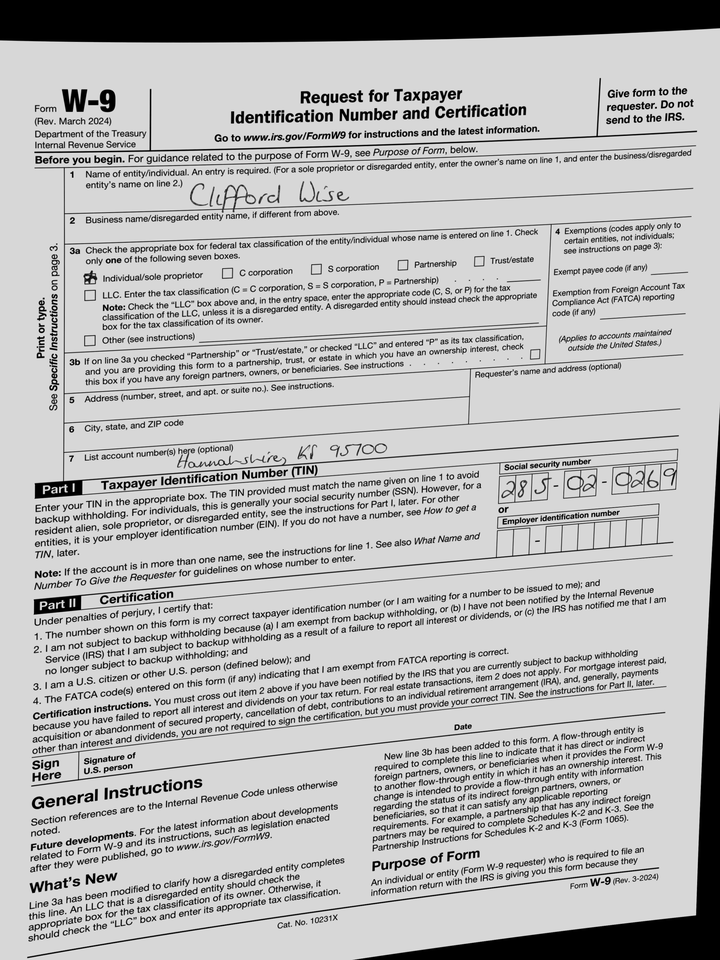
adr2: Hannahshire, KS 95700
cbx: yes
ssn: 285020269
enm: Clifford Wise